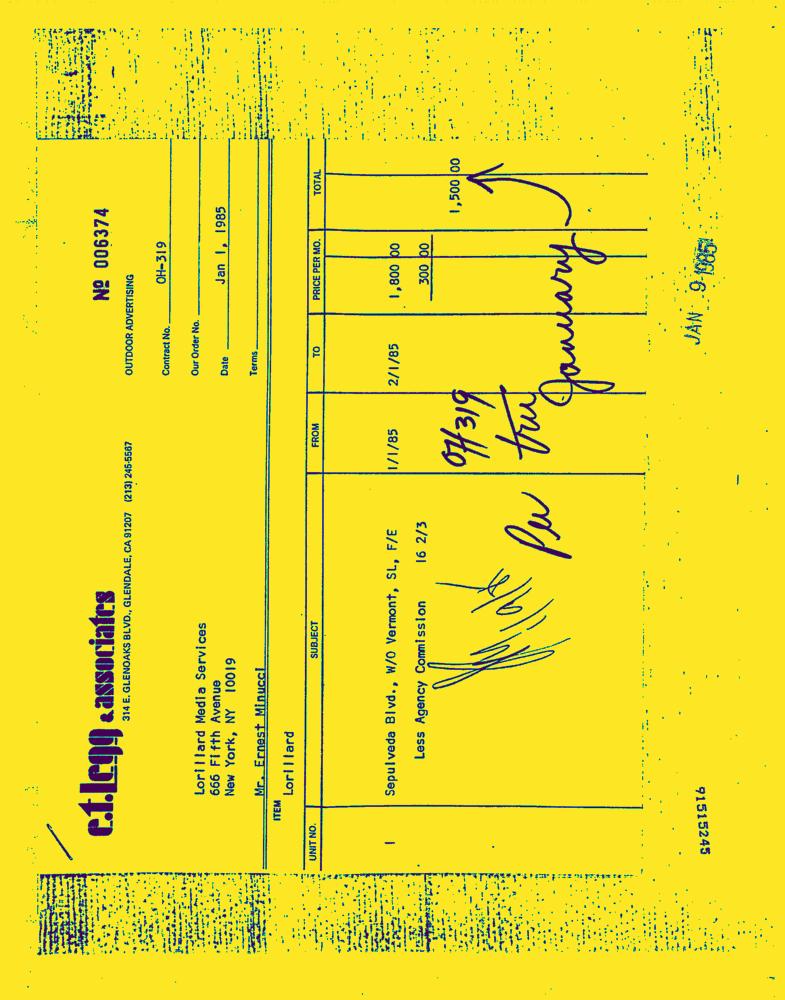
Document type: Invoice-Doc